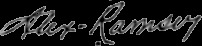
Signature of: alexander ramsey